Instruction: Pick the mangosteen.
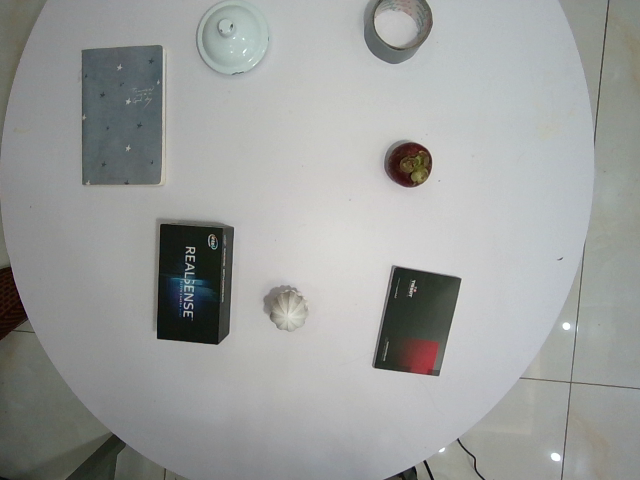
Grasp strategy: vertical